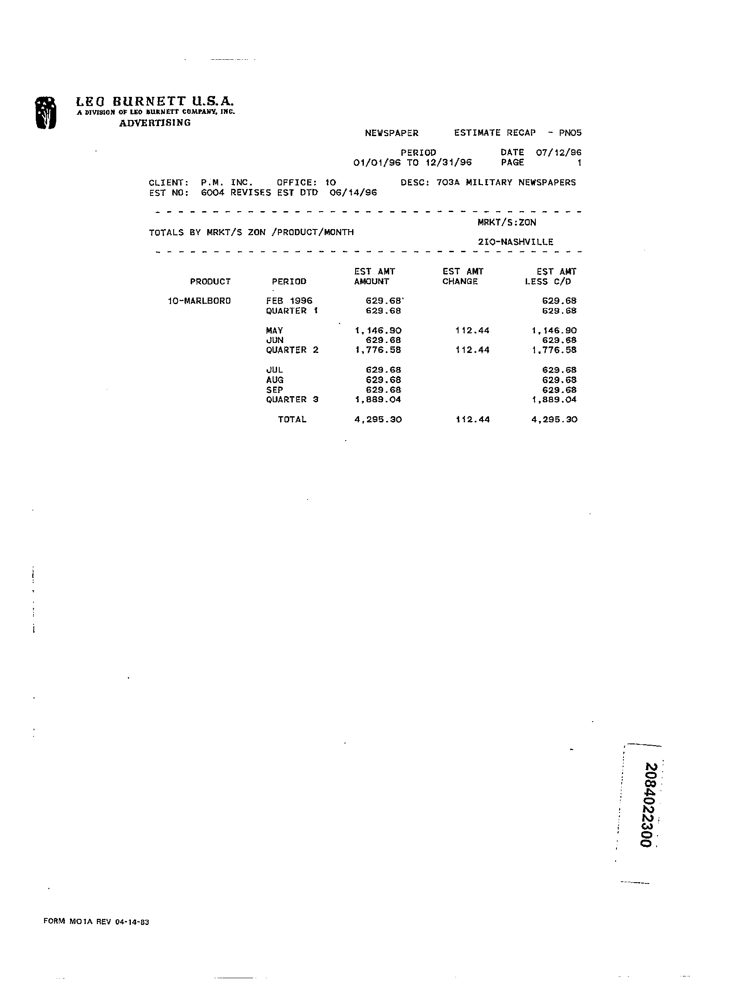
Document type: Invoice